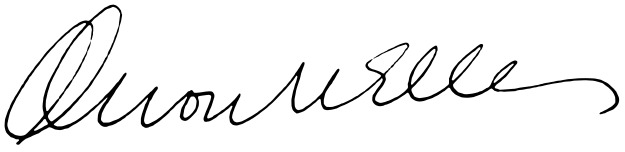
Signature of: orson welles